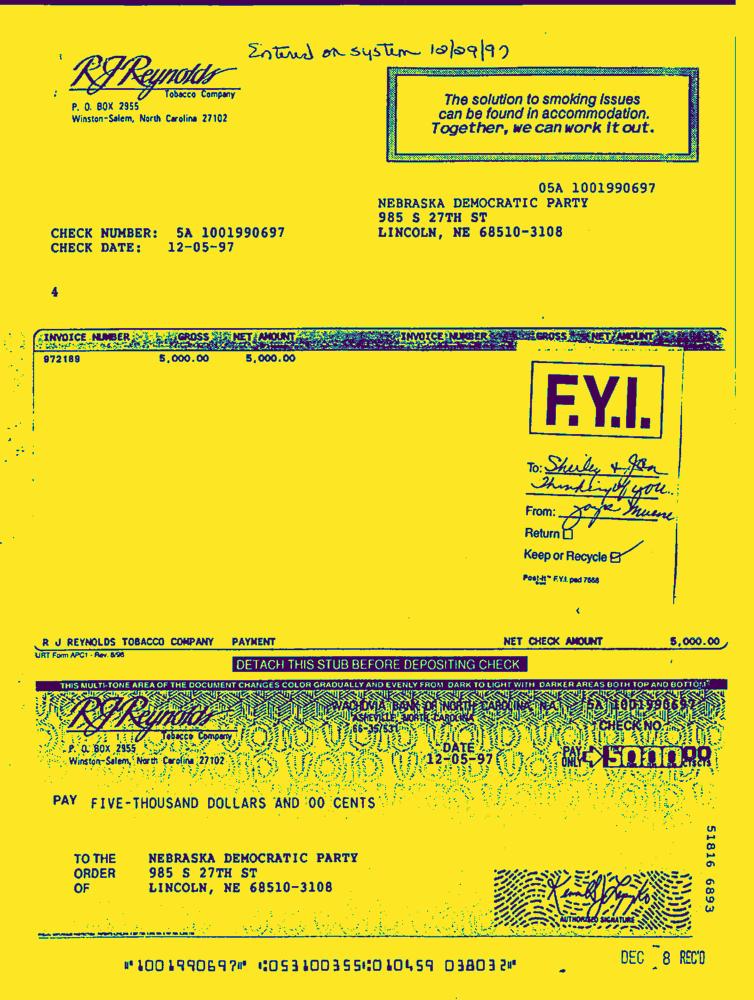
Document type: Letter-Doc